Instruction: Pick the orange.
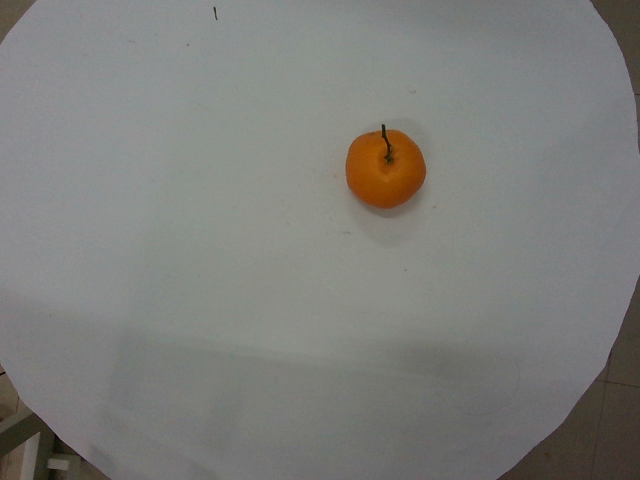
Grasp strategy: vertical